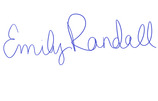
Signature of: emily randall